Patient: Male, age 53
A 53-year-old man presented to our hospital with a 4-month history of cough and polypnea for 2 months. He was a former smoker and consumed 30 cigarettes daily for 40 years, and no particular personal or family medical history was reported. Physical examination showed stable vital signs, including blood pressure of 126/86 mmHg, pulse rate of 92 beats/min, respiratory rate of 20/min, and temperature of 36.4  C. Weakened breathing sounds were detected in the right lung. Cytokeratin fragment (CYFRA) 21-1 was elevated to 4.62 ng/mL, while other laboratory parameters were unremarkable. Bacteriology of sputum was negative for tubercle bacilli. The chest CT at admission showed a 5.9cmx3.9cm-sized lobular mass in the right hilar region with an irregular margin. The contrast-enhanced CT demonstrated heterogeneous enhancement of the mass, without necrosis or cavity, but with a contiguous tracheobronchial stenosis in the right upper-middle lobe. Adenopathy in the right hilar and mediastinum region was observed. Lesions did not demonstrate any cavitary, fiber, strips, and calcified shadow changes (Figure 1). Besides, distant metastasis was not found by an enhanced head magnetic resonance imaging, an enhanced abdominal CT and a full-body bone scan.
The patient underwent the TBLB in the hilar region, which showed that the mucosa in the right main bronchus swelled, and the right upper bronchial linear narrowed. When the tracheoscopy passed through the right middle bronchus, the mass in the hilar region was seen to invading the carina tracheal tube and easily to bleed when touched. Pathologic results by the TBLB revealed the mass in the right hilar region as chronic inflammation with necrosis, and the DNA fragment of Mycobacterium tuberculosis (Mtb) was found in the specimen (Figure 2). Considering that the patient had no history of tuberculosis and the CT scan showed no features of obsolete tuberculosis, the patient was diagnosed with TB. However, the CT and the TBLB findings still indicated highly possibility of coexisting lung cancer. Thus, the patient received a CT-guided percutaneous lung biopsy at the periphery of the same mass (Figure 3). The pathology showed a poorly differentiated squamous cell carcinoma (Figure 2).
Thus, the final main diagnosis was squamous cell lung cancer (cT4N2M0, stage IIIB). The second diagnosis was pulmonary TB. The patient was then suggested to start anti-TB treatment and assess chemotherapy with a readmission after anti-TB therapy for more than two weeks. Meanwhile, genetic testing for lung cancer was also recommended to conduct for the further evaluation of possible targeted drug therapy. Unfortunately, the patient was discharged after diagnosed with lung squamous cell carcinoma in consideration of medical expenses and poor prognosis. No more data was collected, and the patient died 6 months later in the telephone return visit.
Keywords: case report, pulmonary tuberculosis, squamous cell carcinoma
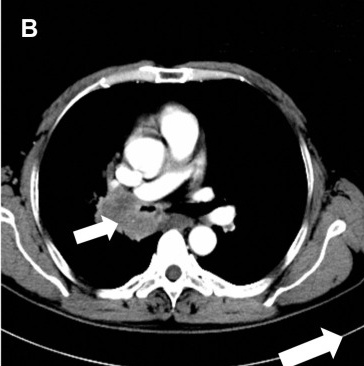
Image caption: Chest CT on admission. , the left lung basal trunk bronchus level.